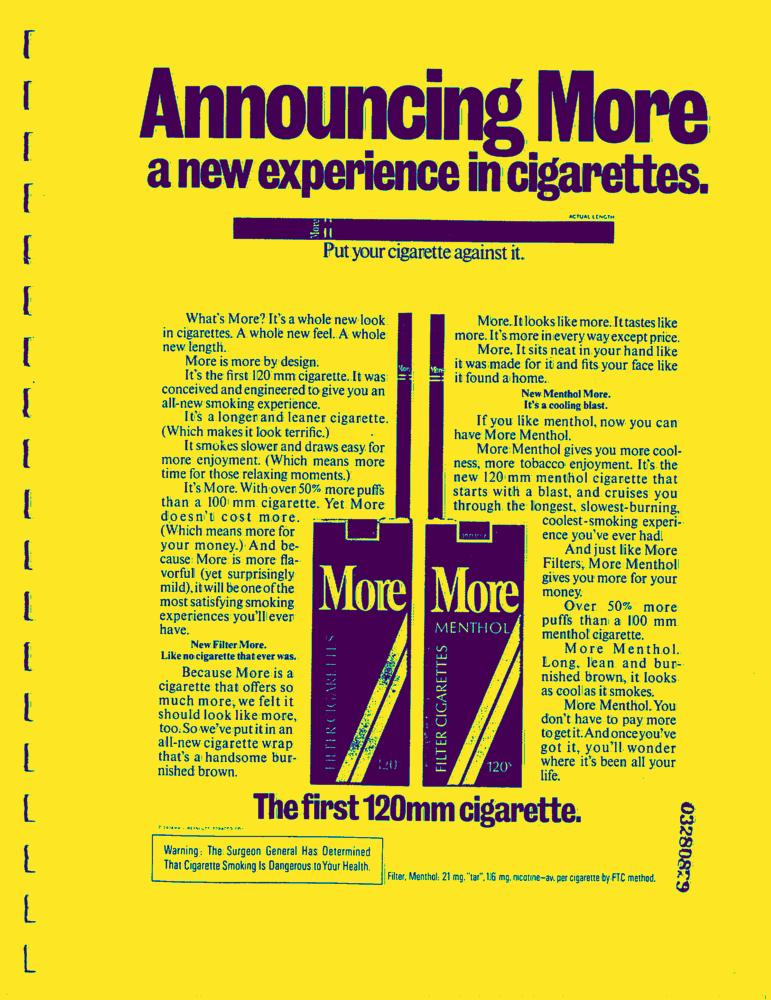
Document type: AD